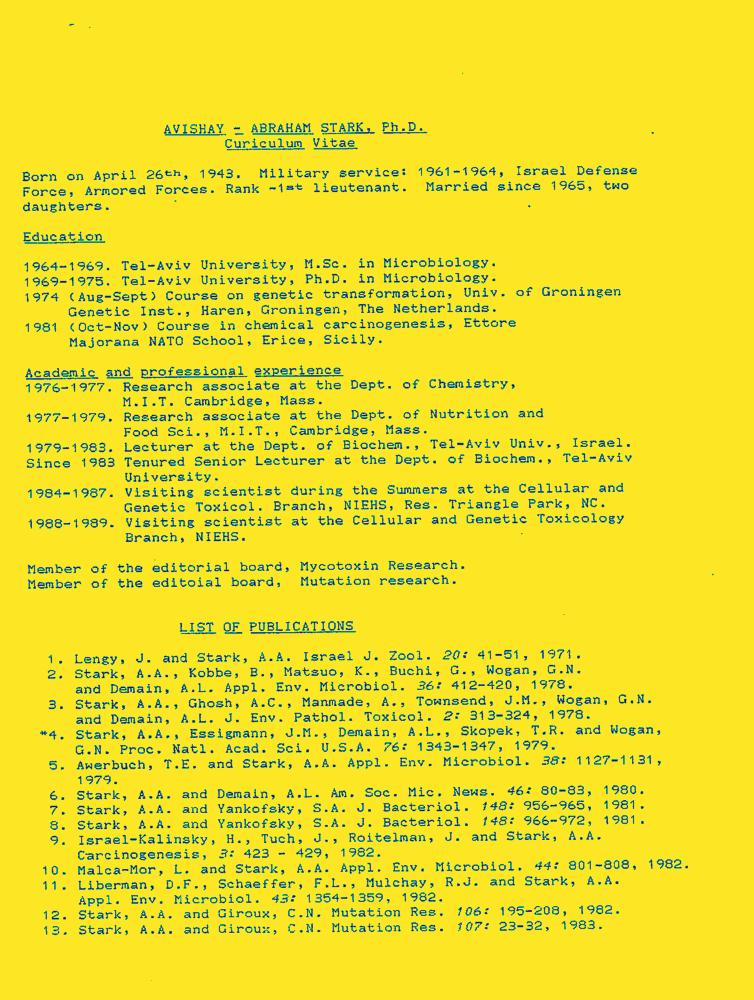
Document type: Resume-Doc